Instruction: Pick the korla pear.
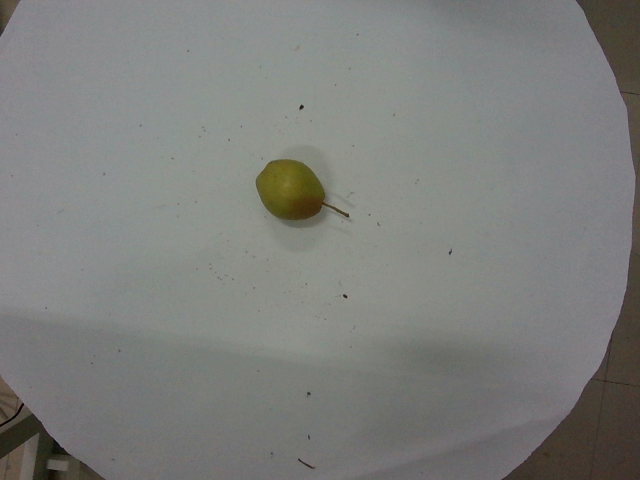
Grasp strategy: vertical